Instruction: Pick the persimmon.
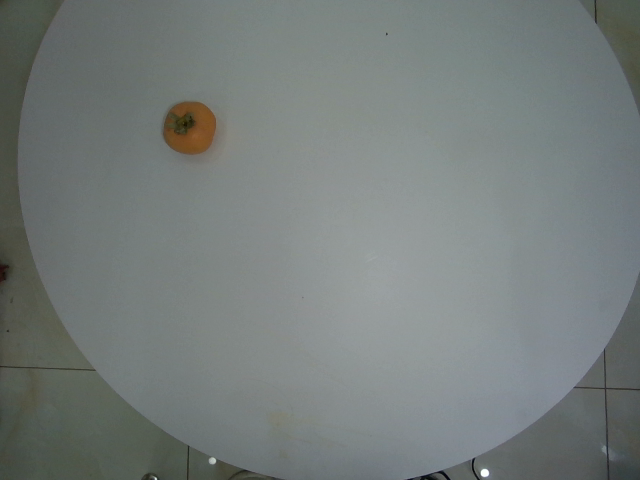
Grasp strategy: vertical